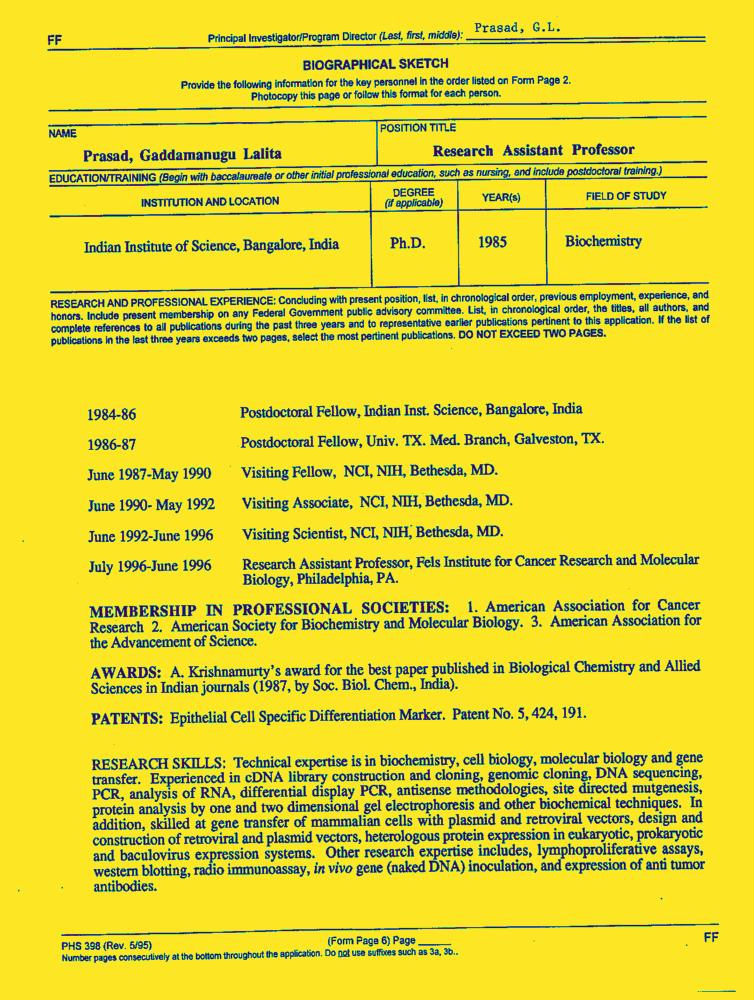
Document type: Resume-Doc